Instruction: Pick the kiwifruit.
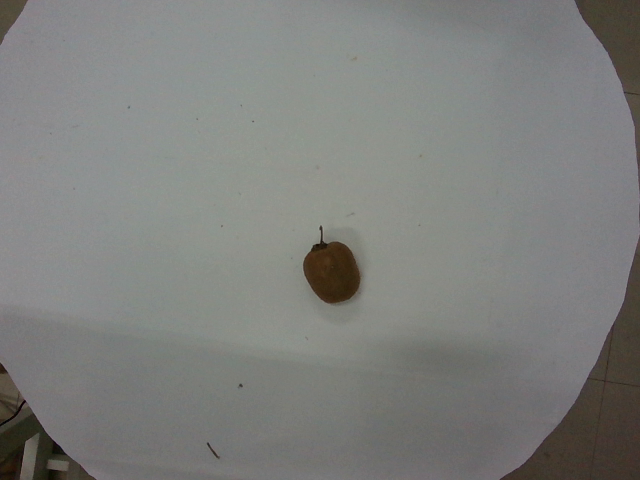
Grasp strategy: vertical